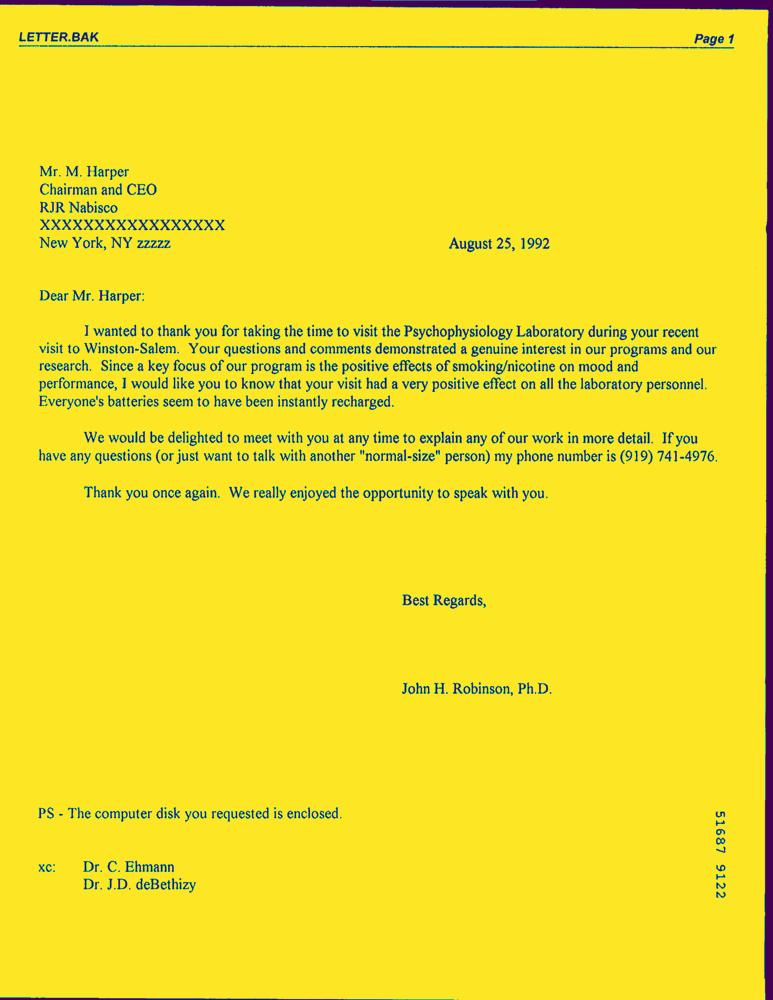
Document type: Letter-Doc